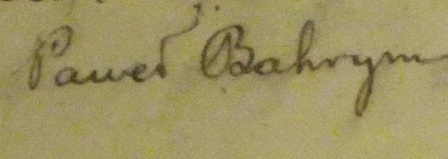
Signature of: paŭliuk bahrym